Question: What is the filing due date as per the document?
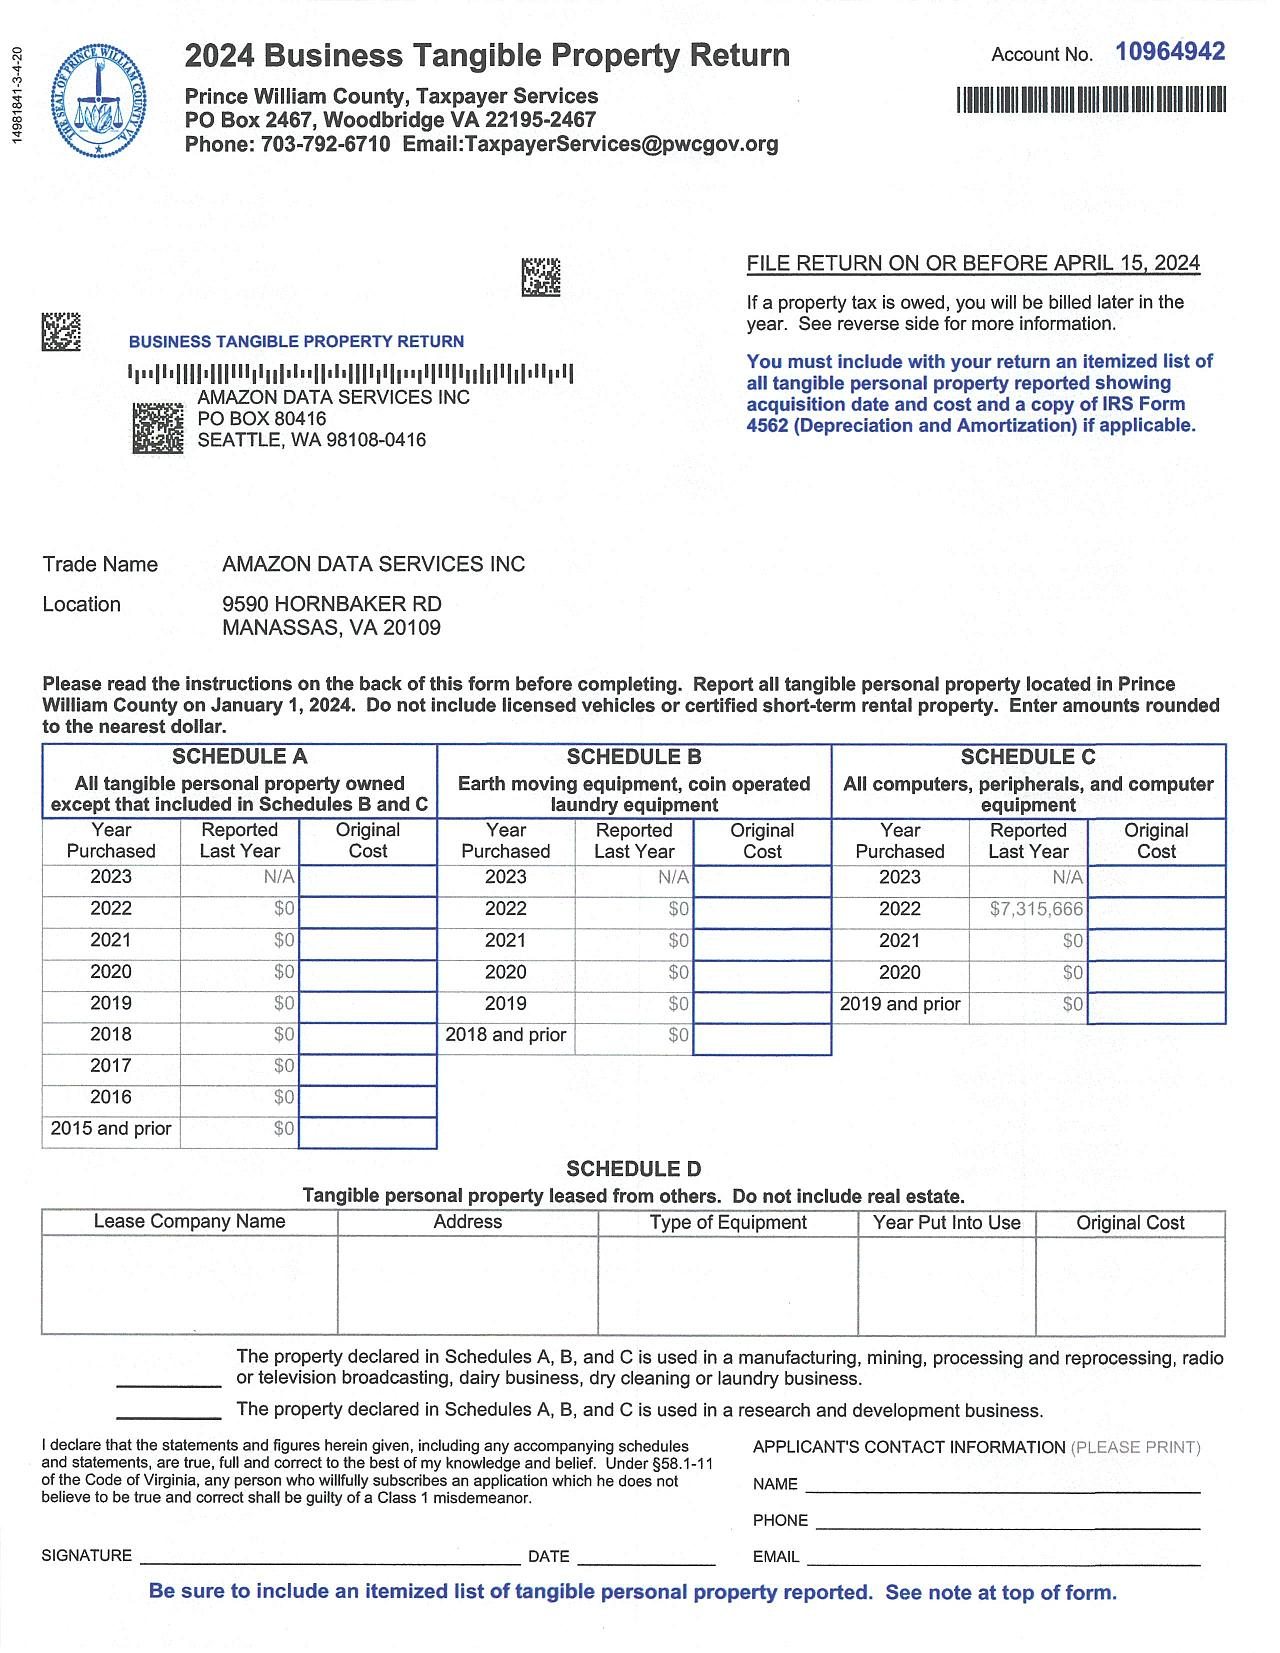
Answer: "15-Apr-24"